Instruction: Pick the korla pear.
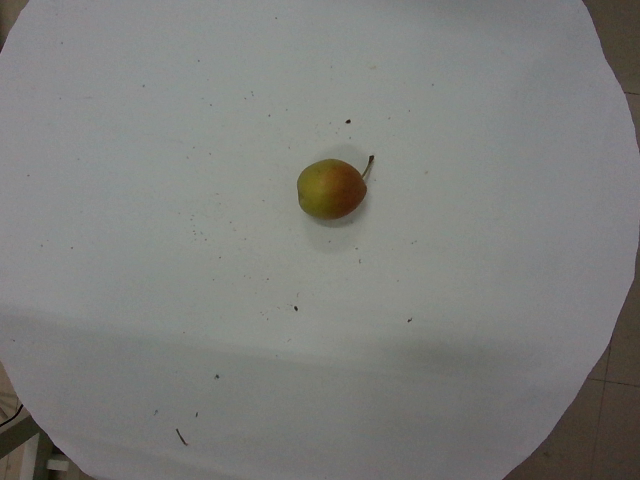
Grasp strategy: vertical